Question: How is the property described in the document?
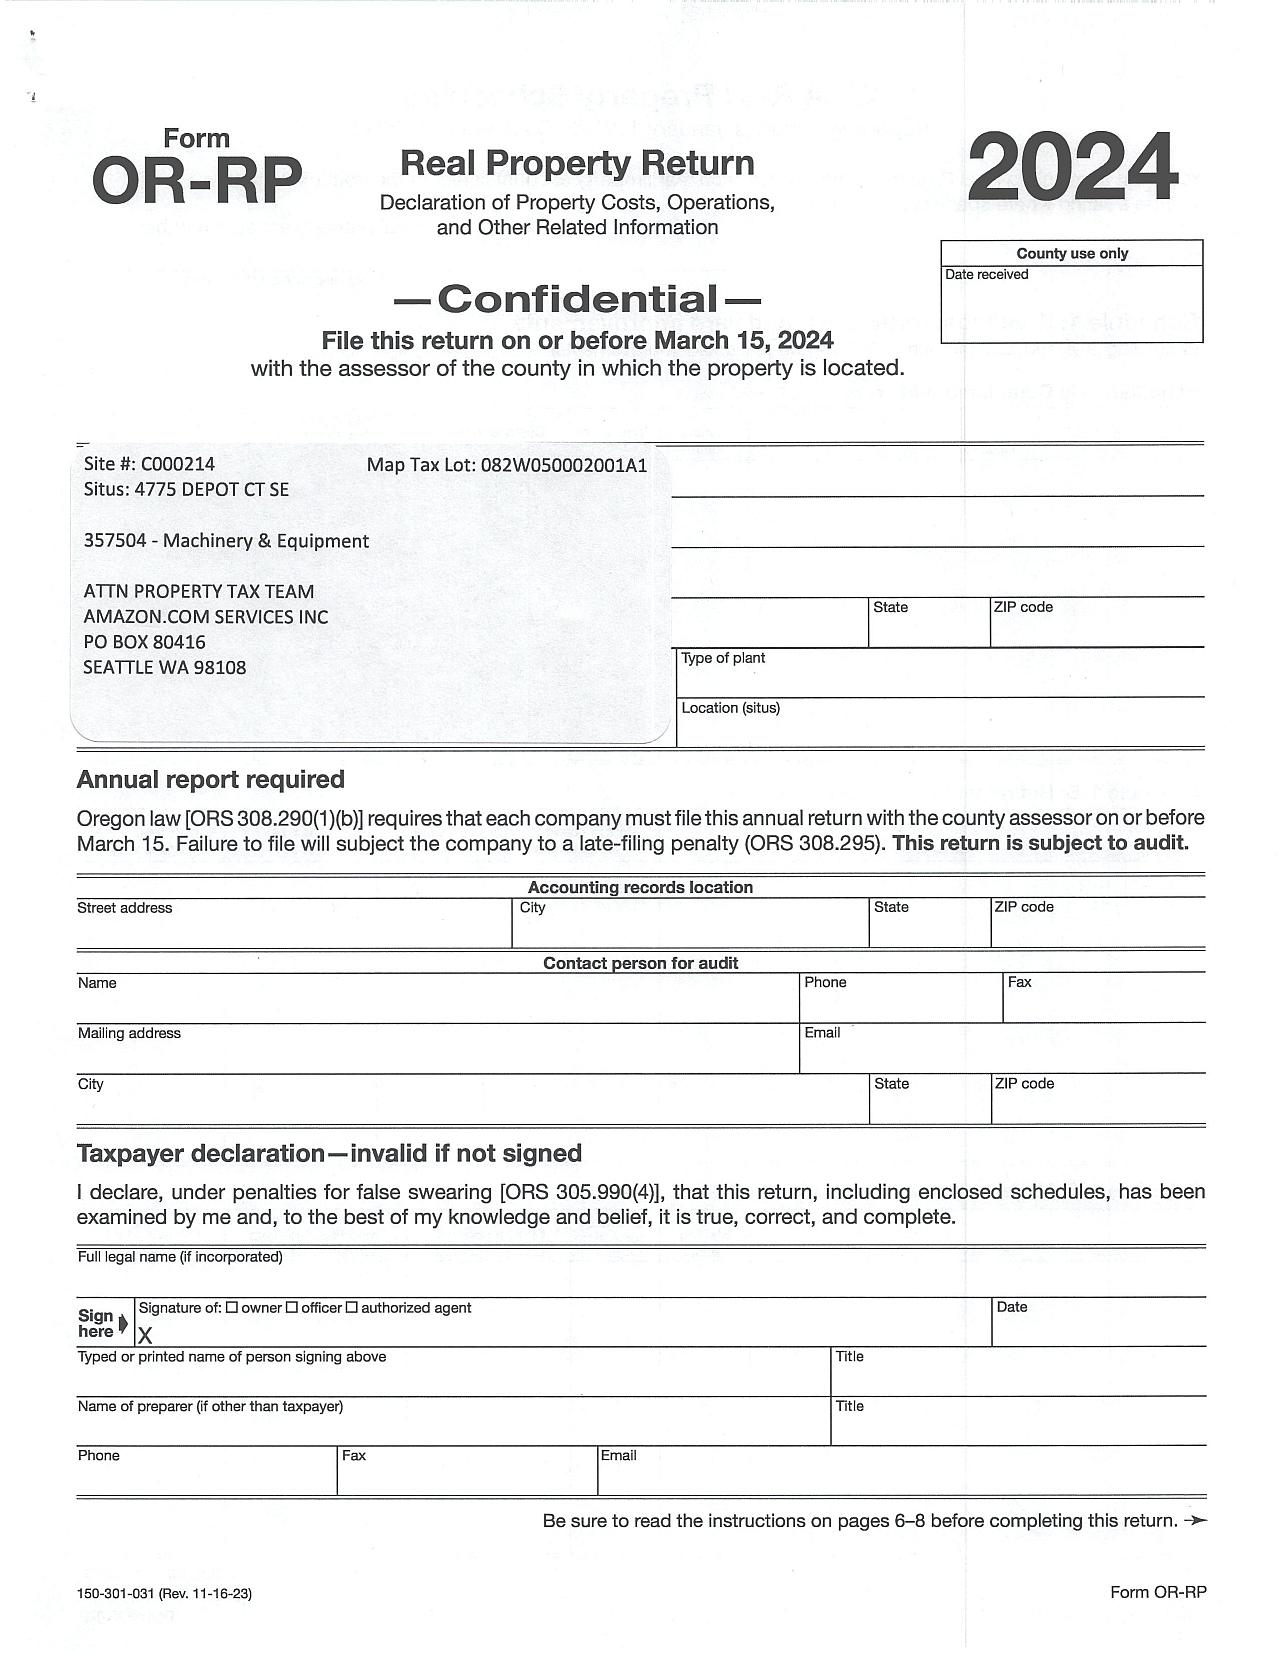
Answer: "357504 - Machinery & Equipment"